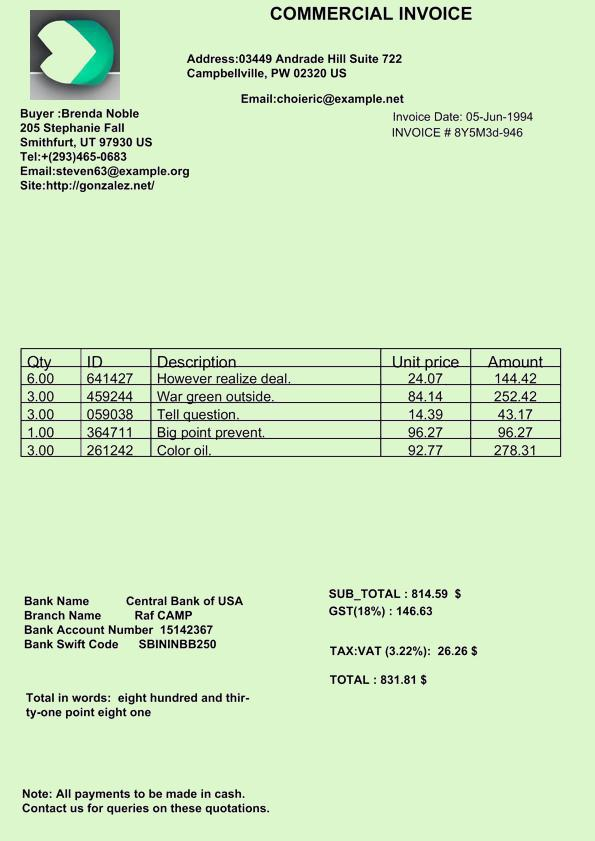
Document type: Invoice